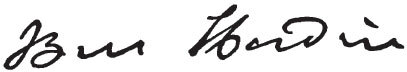
Signature of: benjamin hardin